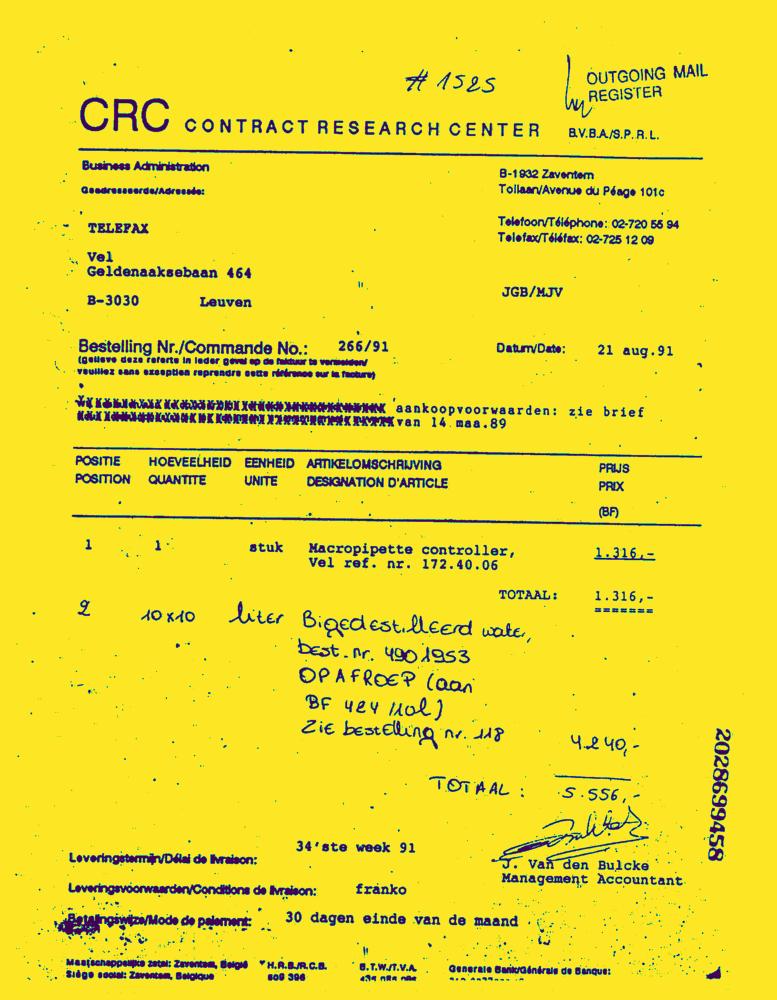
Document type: Invoice-Doc